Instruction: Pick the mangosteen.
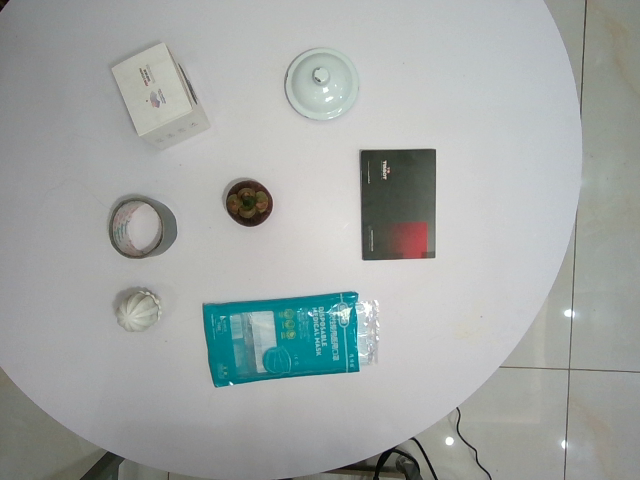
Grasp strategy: vertical